Question: What might the diagnosis be?
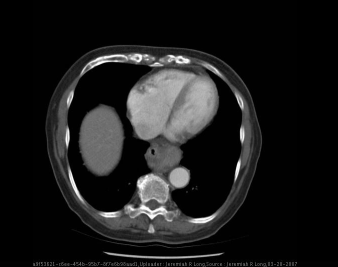
Answer: The possible diagnosis includes Based upon the radiographs:
Hiatial hernia (sliding versus paraesophageal versus mixed)
Foregut duplication cyst
Abscess
Necrotic lymph node with cavitation

Diagnosis of a sliding hiatal hernia is confirmed with CT..